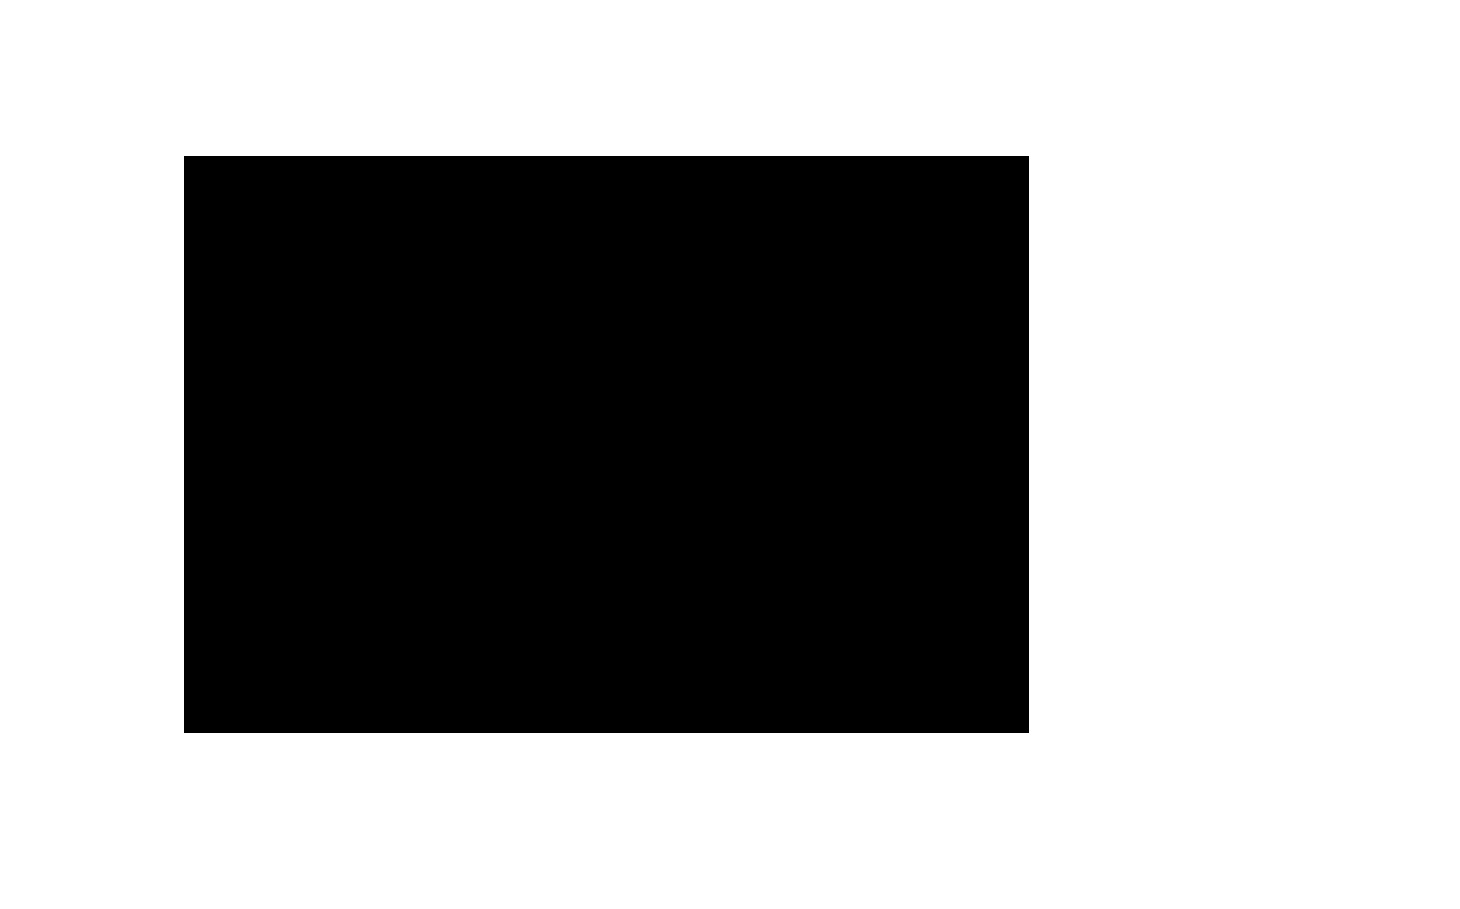
Signature of: mllat mohammed